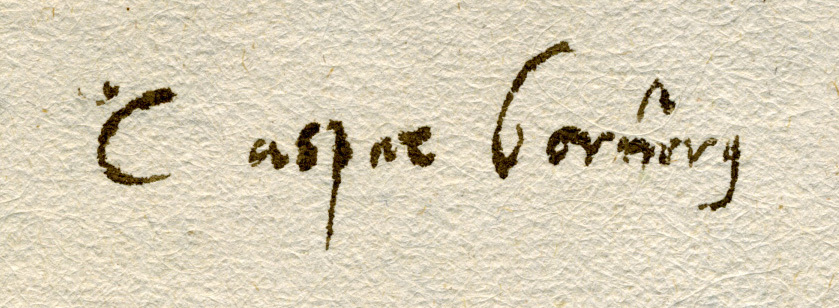
Signature of: caspar borner